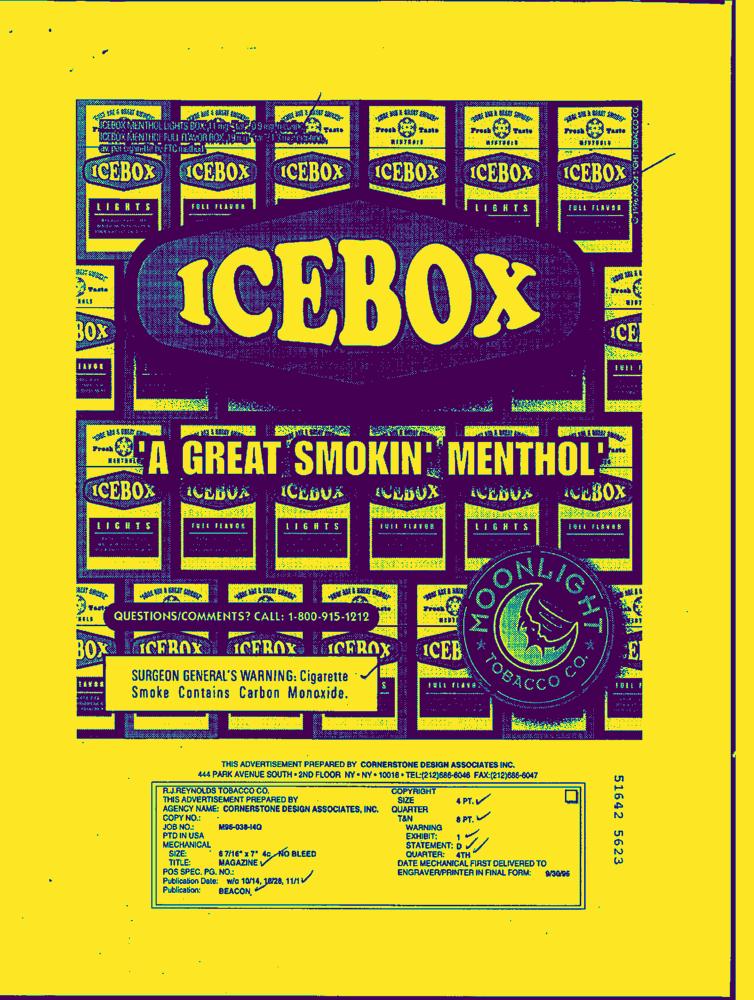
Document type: AD